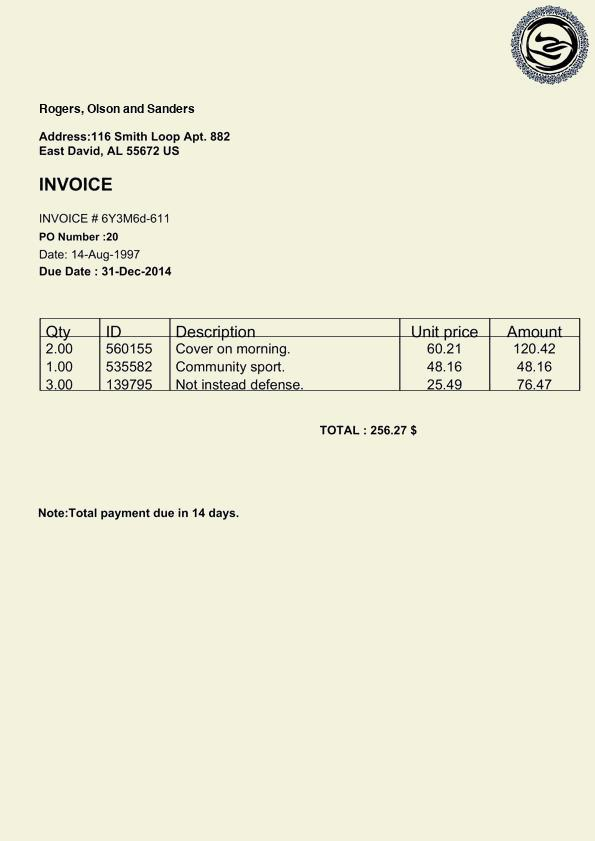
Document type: Invoice